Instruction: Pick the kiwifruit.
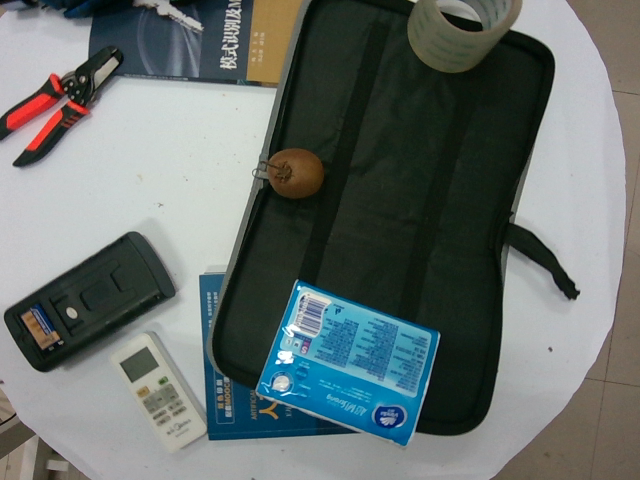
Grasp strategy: vertical